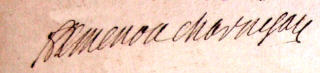
Signature of: armand françois de menou